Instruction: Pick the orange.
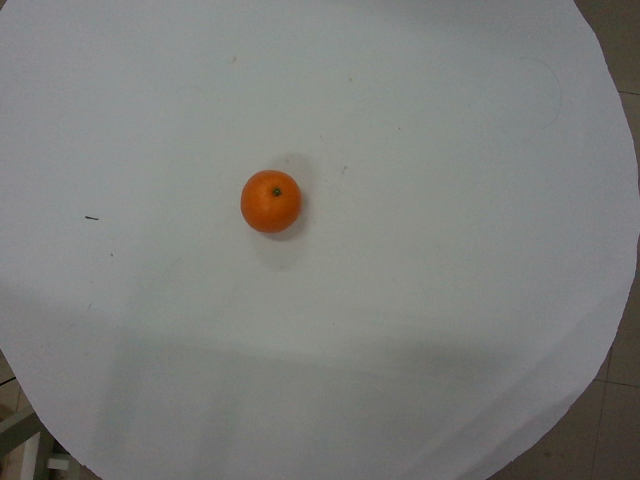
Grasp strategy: vertical